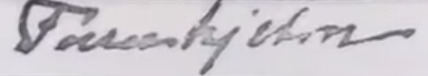
Signature of: karl harald felix furuhjelm